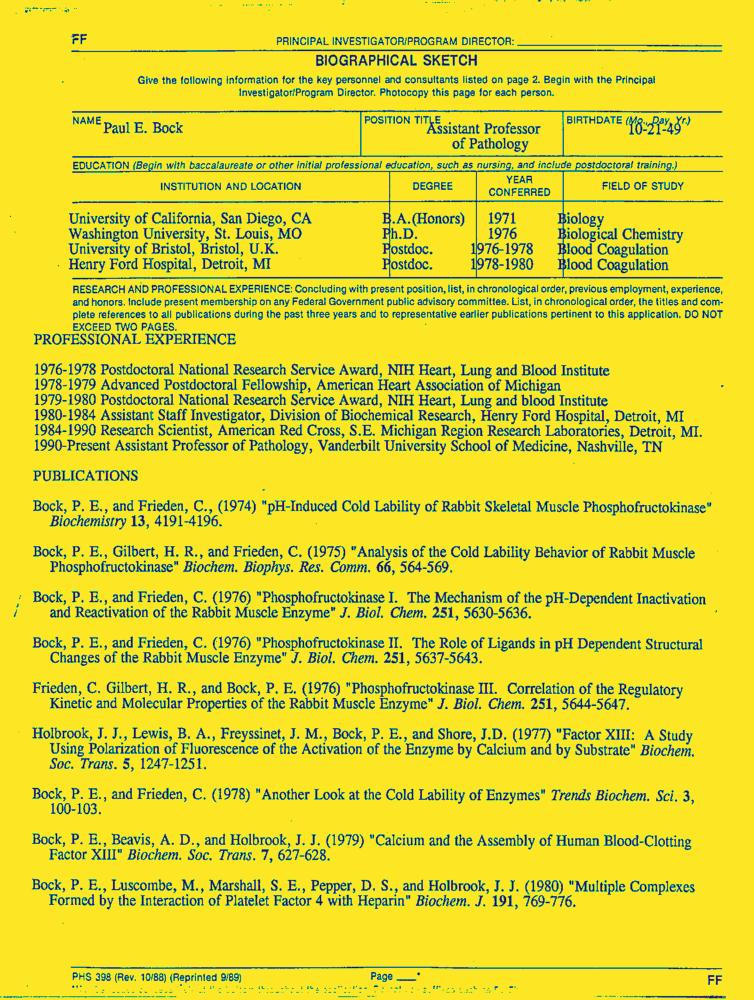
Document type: Resume-Doc